Question: Describe the condition in detail:
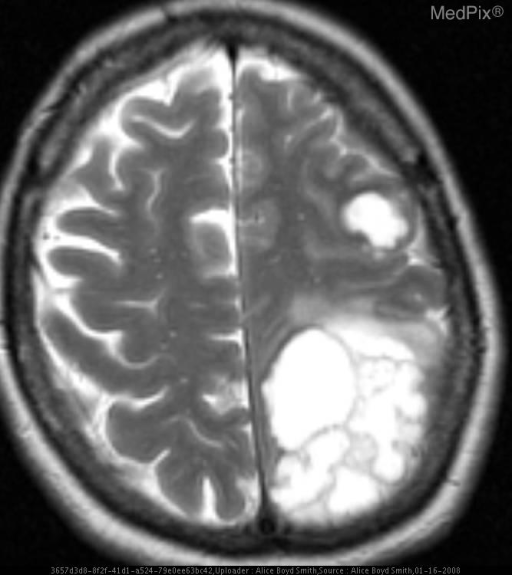
Answer: The disease is discussed as: Brain metastases from musculoskeletal sarcomas are uncommon.  However, in patients with both advanced disease and systemic metastasis - over 10%  will develop metastases to the brain. There is some thought that the systemic chemotherapy, which has prolonged the survival of sarcoma patients, may also be associated with an increased incidence of intracranial metastases.  This may be due to the poor penetration of these chemotherapeutic agents across the blood-brain barrier.  Thus, the deposits in the brain do not receive the same concentration of drug that controls the extra-CNS disease.

The chondroid matrix produced by the tumor has a water-like signal on both CT and MRI.